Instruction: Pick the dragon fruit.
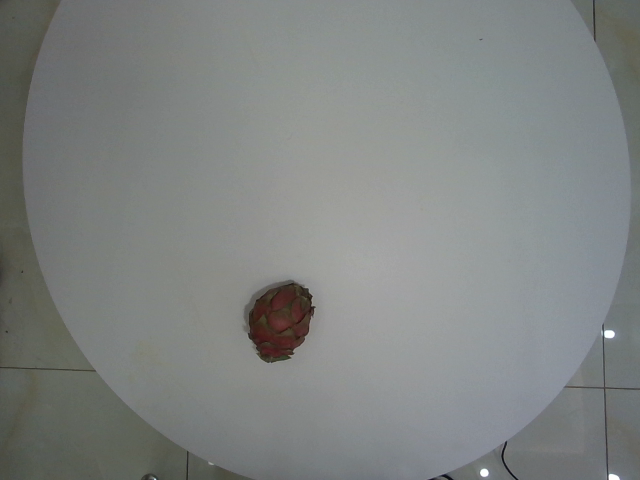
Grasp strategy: vertical